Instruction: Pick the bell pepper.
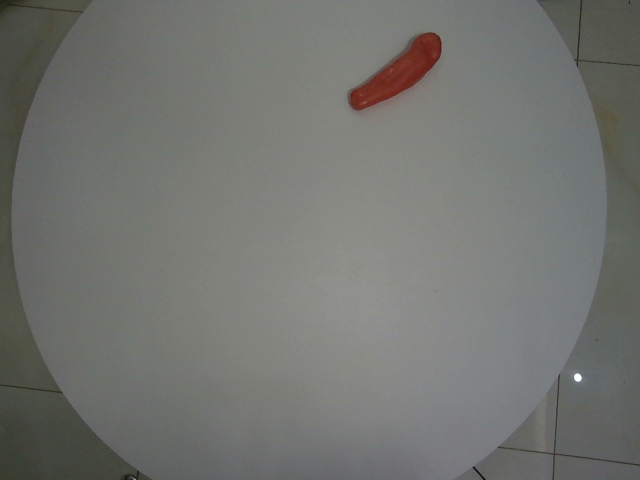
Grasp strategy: vertical